Question: How is the history relevant to the case?
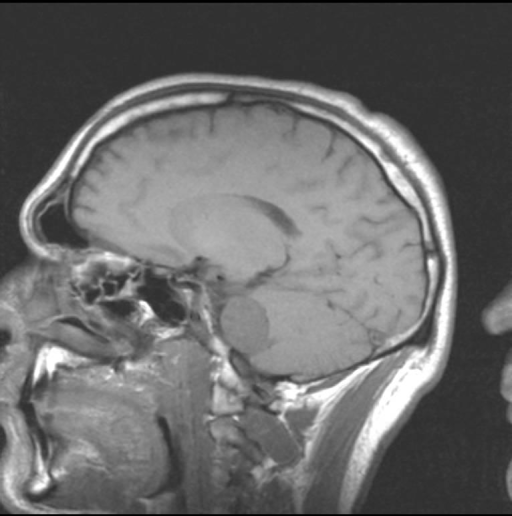
Answer: The patient's history of Patient is a 34 year old man who presented with a 2 year history of increasing hearing loss, tinnitus and occasional vertigo.  In the last few months he has developed L. facial numbness in the V1-V2 distribution. is key in understanding the case.